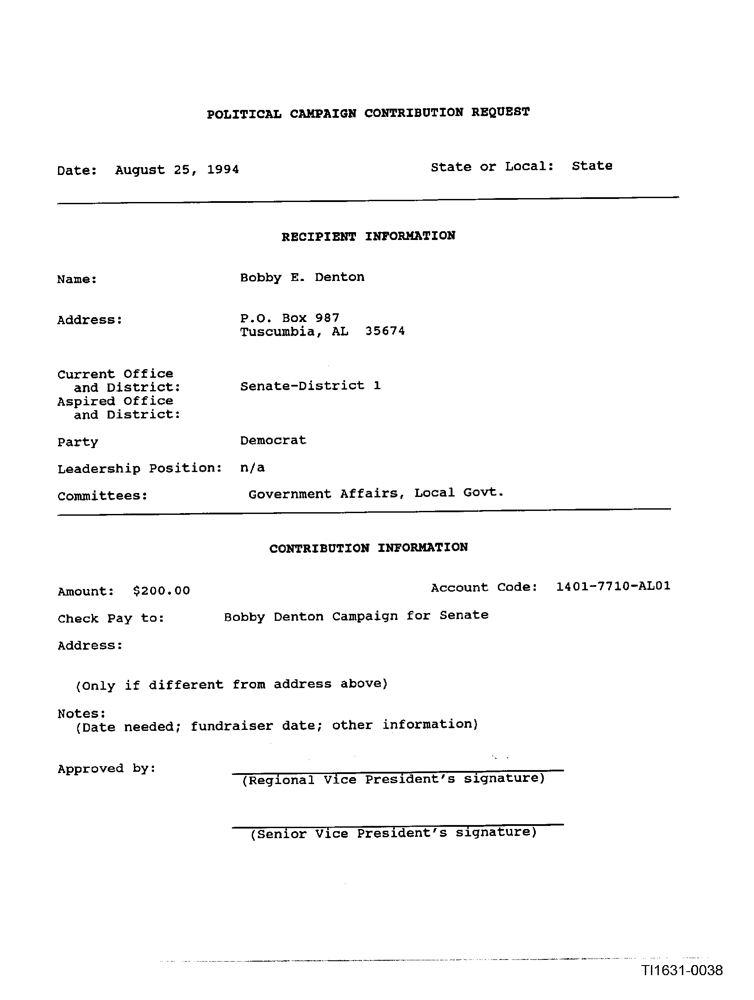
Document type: Invoice